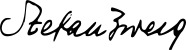
Signature of: stefan zweig